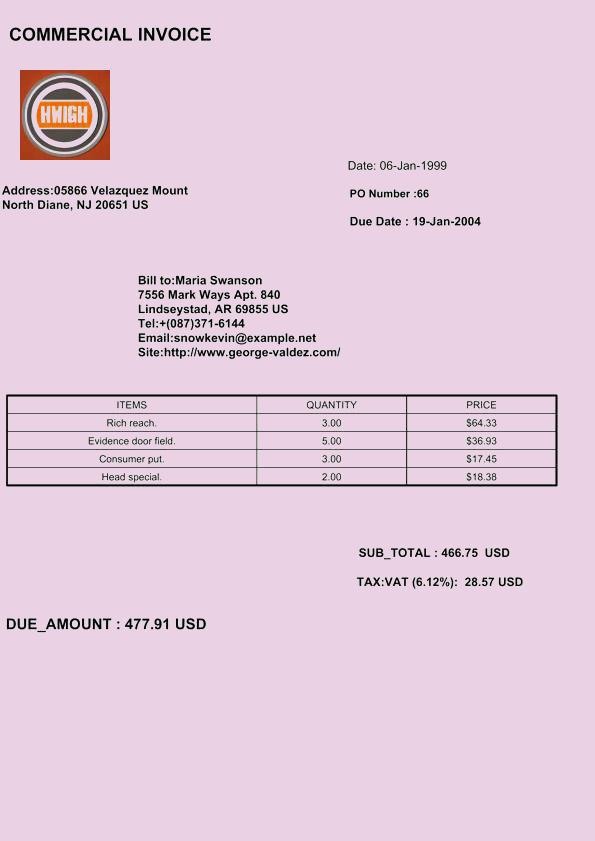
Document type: Invoice